Question: What might the diagnosis be?
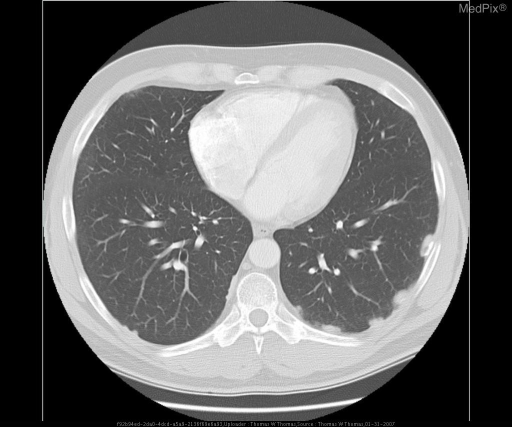
Answer: The possible diagnosis includes •  Asbestos exposure
•  Pleural TB
•  Pleural metastasis.